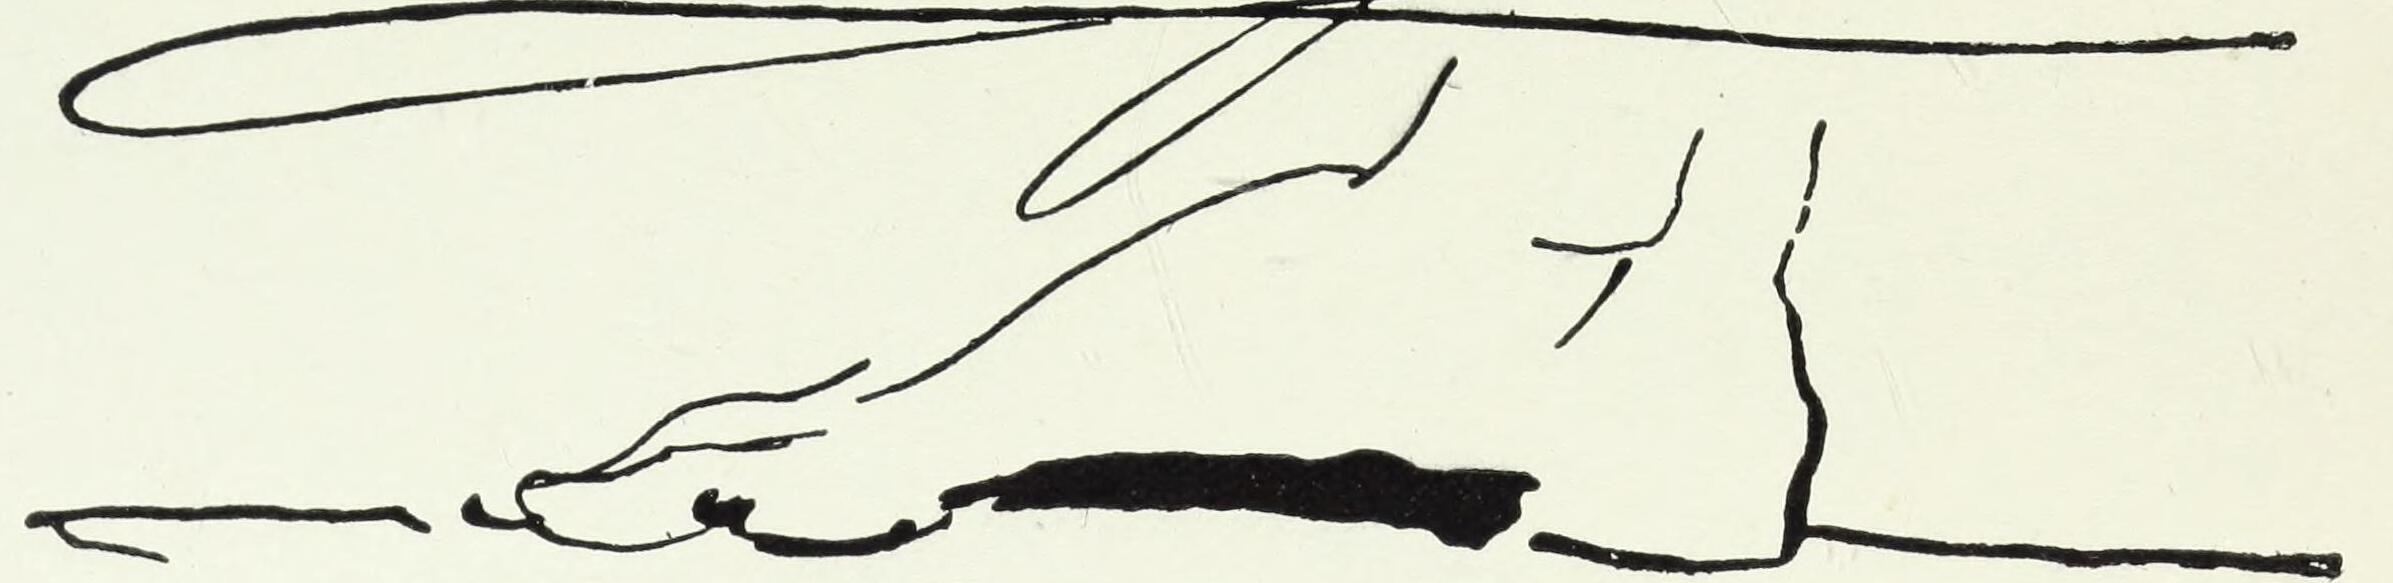
Signature of: benjamin haydon